Question: What might the diagnosis be?
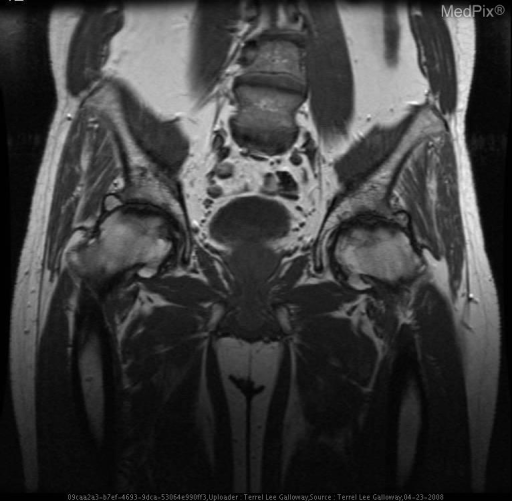
Answer: The possible diagnosis includes Secondary Osteoarthritis from avascular necrosis
Primary Osteoarthritis.